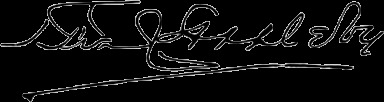
Signature of: theodore frank appleby